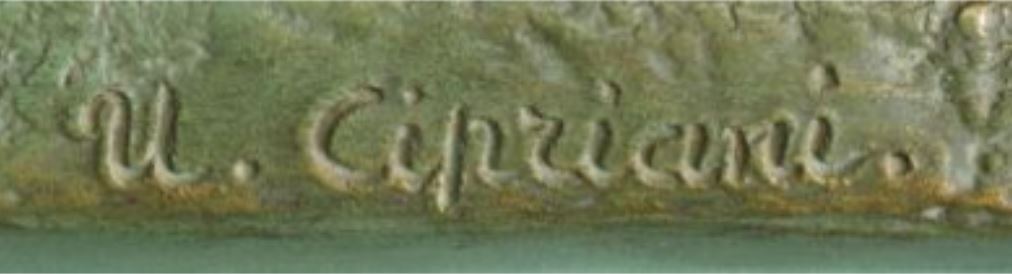
Signature of: ugo cipriani